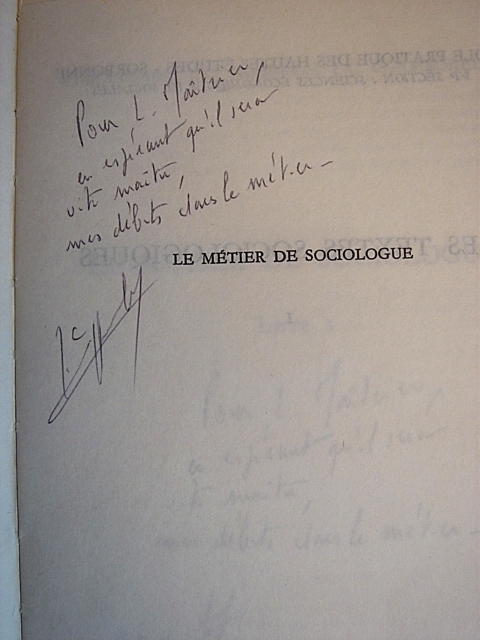
Signature of: jean claude chamboredon